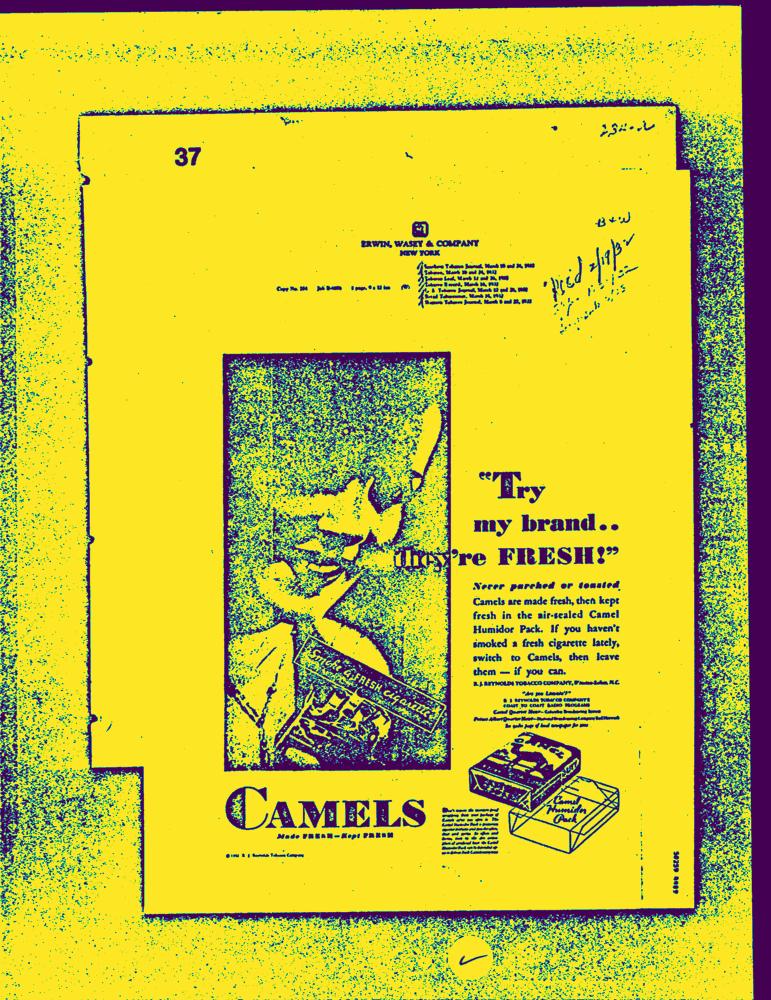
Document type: AD